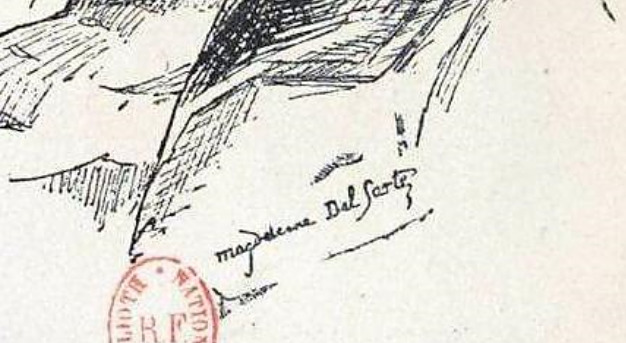
Signature of: marie magdeleine real del sarte